Patient: Male, age 91
A 91-year-old male was admitted to the Department of Respiratory and Critical Care Medicine, Ruijin Hospital in October 2020 because of an incidental finding of a lung mass for 20 days, increased carcinoembryonic antigen (CEA) levels, and localized emphysema in a local hospital (Figure 1). The patient first consulted at the local hospital because of cough, shortness of breath, anorexia, fever, chest pain, and other respiratory symptoms with unknown causes for more than 3 months. For further diagnosis, the patient was admitted to our hospital. He denied a smoking and drinking history, but both parents died of lung cancer. The patient had coronary heart disease (taking aspirin), hypertension (taking candesartan cilexetil), lacunar cerebral infarction, colon polyps (tubular adenoma with low-grade intraepithelial neoplasia revealed by colonoscopic polypectomy), and a history of tuberculosis 60 years ago.
Positron emission tomography (PET):MRI of the chest revealed a highly metabolic mass in the upper right lobe, a highly metabolic nodule at the apex of the right lung, and small nodules in the upper right lobe with traction of the adjacent pleura, with a slightly increased metabolism (Figure 2). Furthermore, adenocarcinoma cells were found by right upper lobe lesion biopsy. After subsequent evaluation, he was diagnosed with stage T3N2M0 adenocarcinoma of the right lung.
Amplification-refractory mutation system (ARMS)-polymerase chain reaction (PCR)-based single gene tests for EGFR, ALK, ROS1, BRAF, NRAS, KRAS, ERBB2, PIK3CA, and MET exon 14 skipping were all negative in the tissue biopsy. Then, rare mutations were tested by next-generation sequencing (NGS) for tissue biopsy (F1CDX; Foundation Medicine, Massachusetts, United States) and liquid biopsy (America Geneseeq Prime, Nanjing, China). An MET Y1003S mutation was detected in the tissue (Figure 3) but not in the liquid biopsy. There were no EGFR mutations, MET amplifications, or ALK/ROS1 fusion events in both testing. The patient started crizotinib 250 mg b.i.d. on December 20, 2020. Chest CT scan on January 11, 2021 showed a partial response and significant improvement of the lung lesions (right upper lung: from 55 x 43 mm to 23 x 17 mm, Figure 4).
After 1 month of crizotinib treatment, the patient was admitted because of chest distress, which could be alleviated by rest. Pulmonary artery thin layer CTA revealed pulmonary embolism in the left lower lobe. He was treated with low-molecular-weight heparin subcutaneous injection 0.4 ml q 12 h for 3 days and q.d. for 4 days, and then rivaroxaban 10 mg/day. His symptoms were alleviated after the treatment. Drug-induced abnormal liver function was considered because of the increased ALT and AST. The patient was given polyene phosphatidylcholine 228 mg two tablets t.i.d. On May 21, liver function was recovered. On July 30, 2021, the right upper lung lesion was 26 mm x 9 mm, which suggested a partial response.
Keywords: met y1003 mutation, case report, crizotinib, next-generation sequencing, non-small cell lung cancer
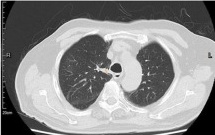
Image caption: Computed tomography (CT) scan of the primary lung lesion before and after crizotinib treatment. In January 2021, the tumor size was 26 x 17 mm.